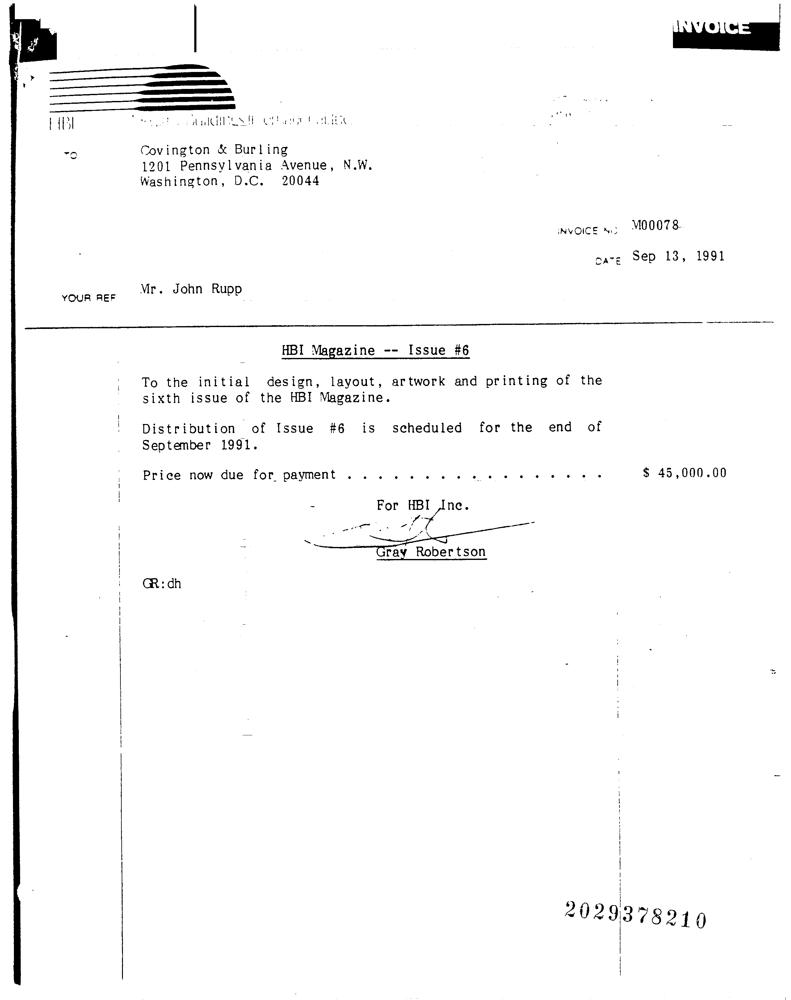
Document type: Invoice